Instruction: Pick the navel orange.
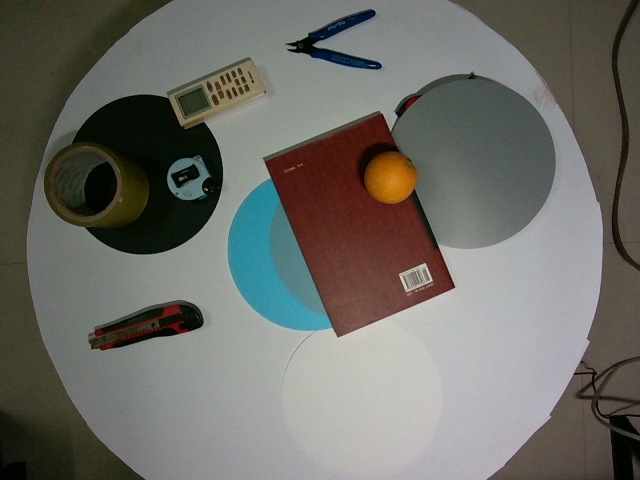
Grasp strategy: vertical